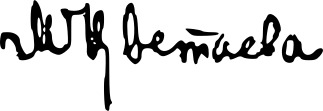
Signature of: marina tsvetaeva